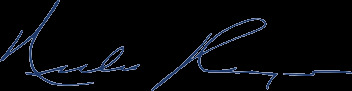
Signature of: nellie cournoyea